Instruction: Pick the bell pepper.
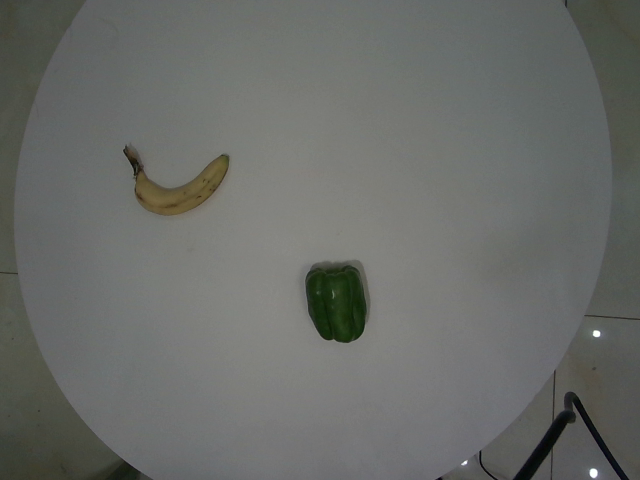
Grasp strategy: vertical